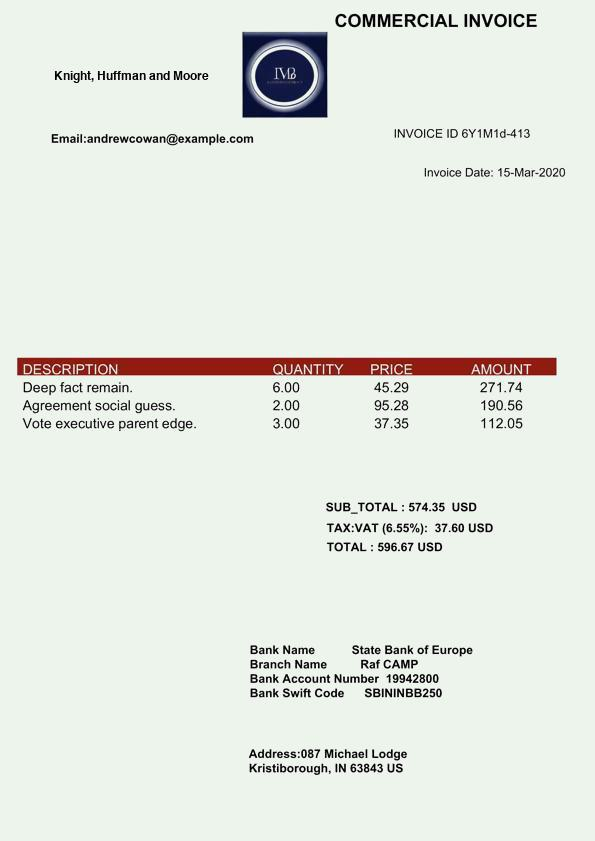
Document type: Invoice